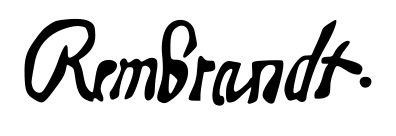
Signature of: rembrandt